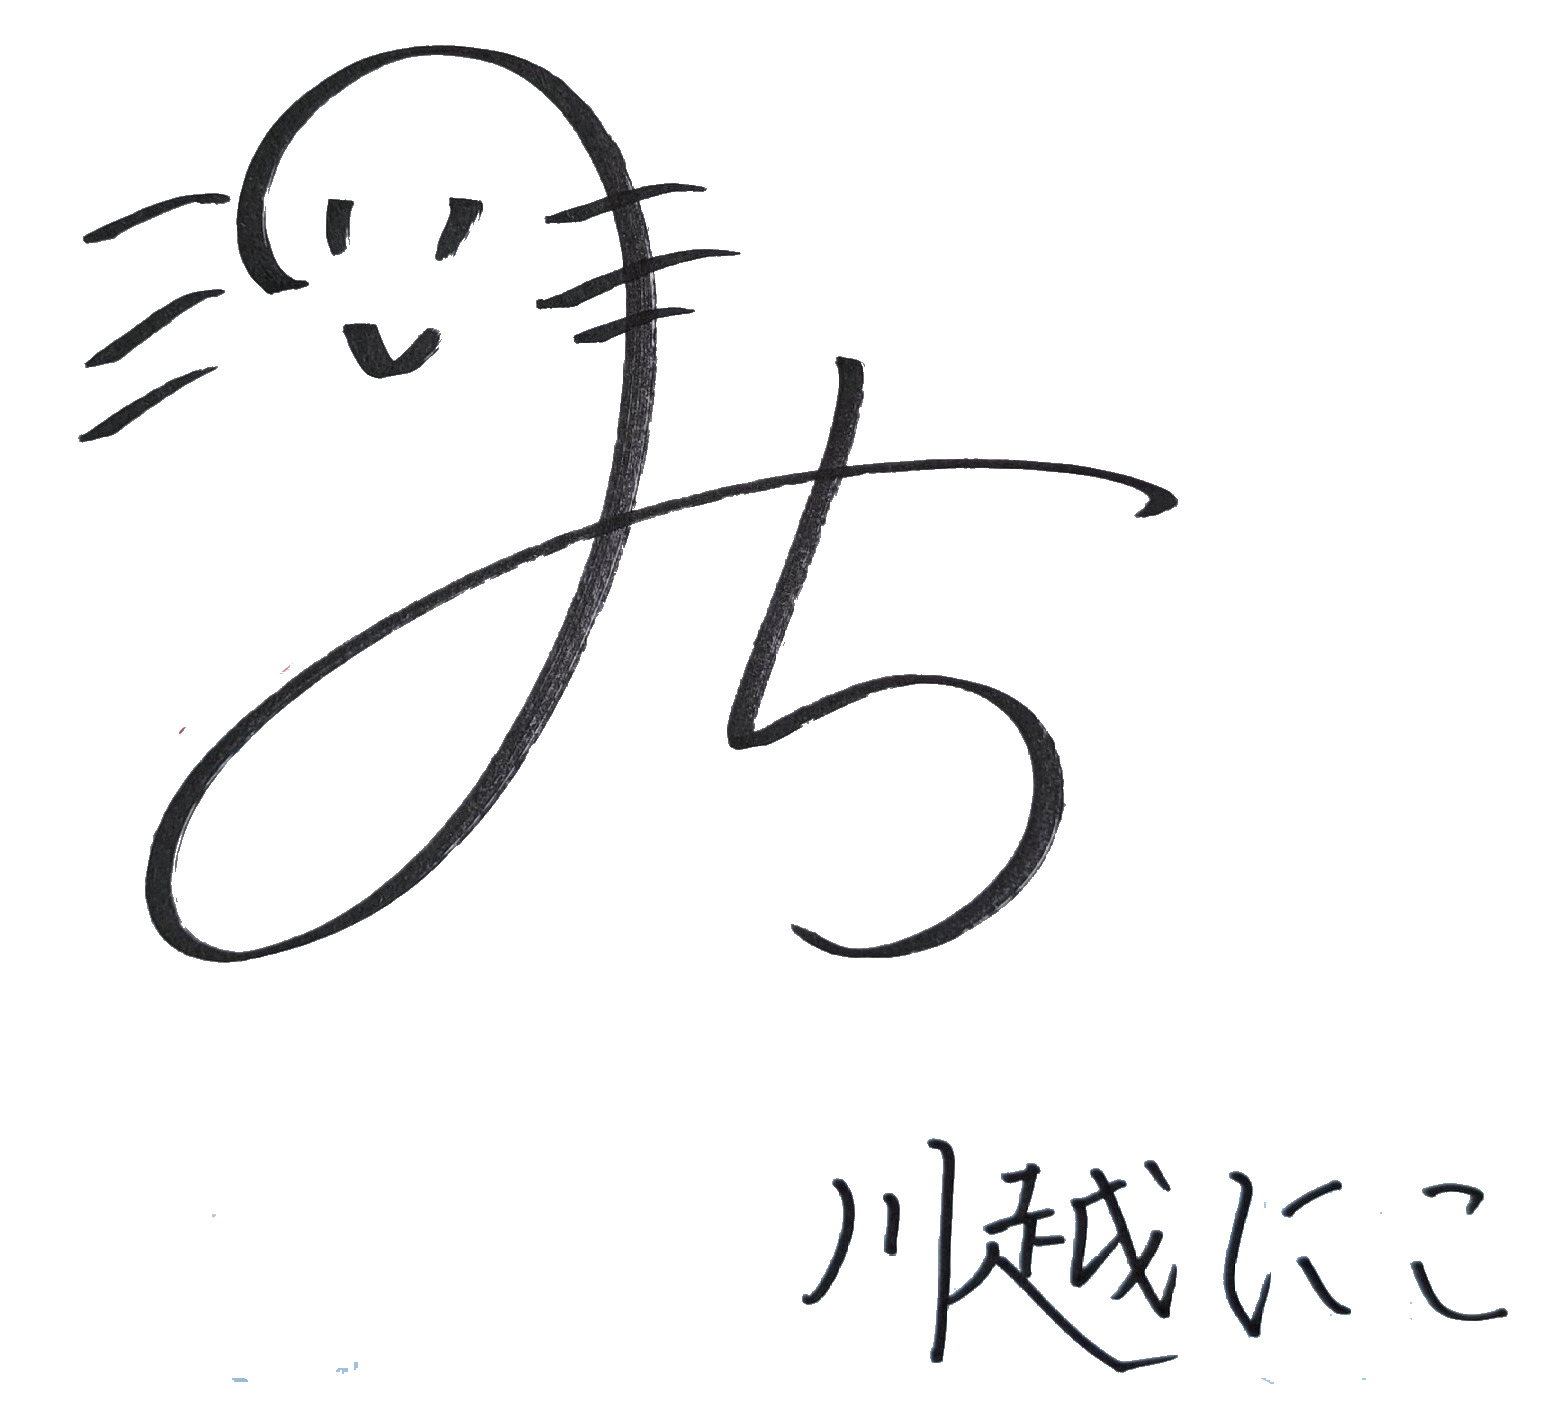
Signature of: niko kawagoe